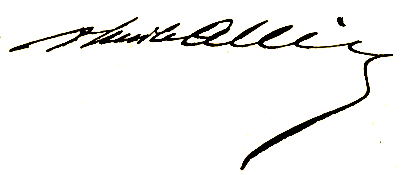
Signature of: émile allix